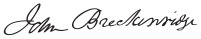
Signature of: john breckinridge